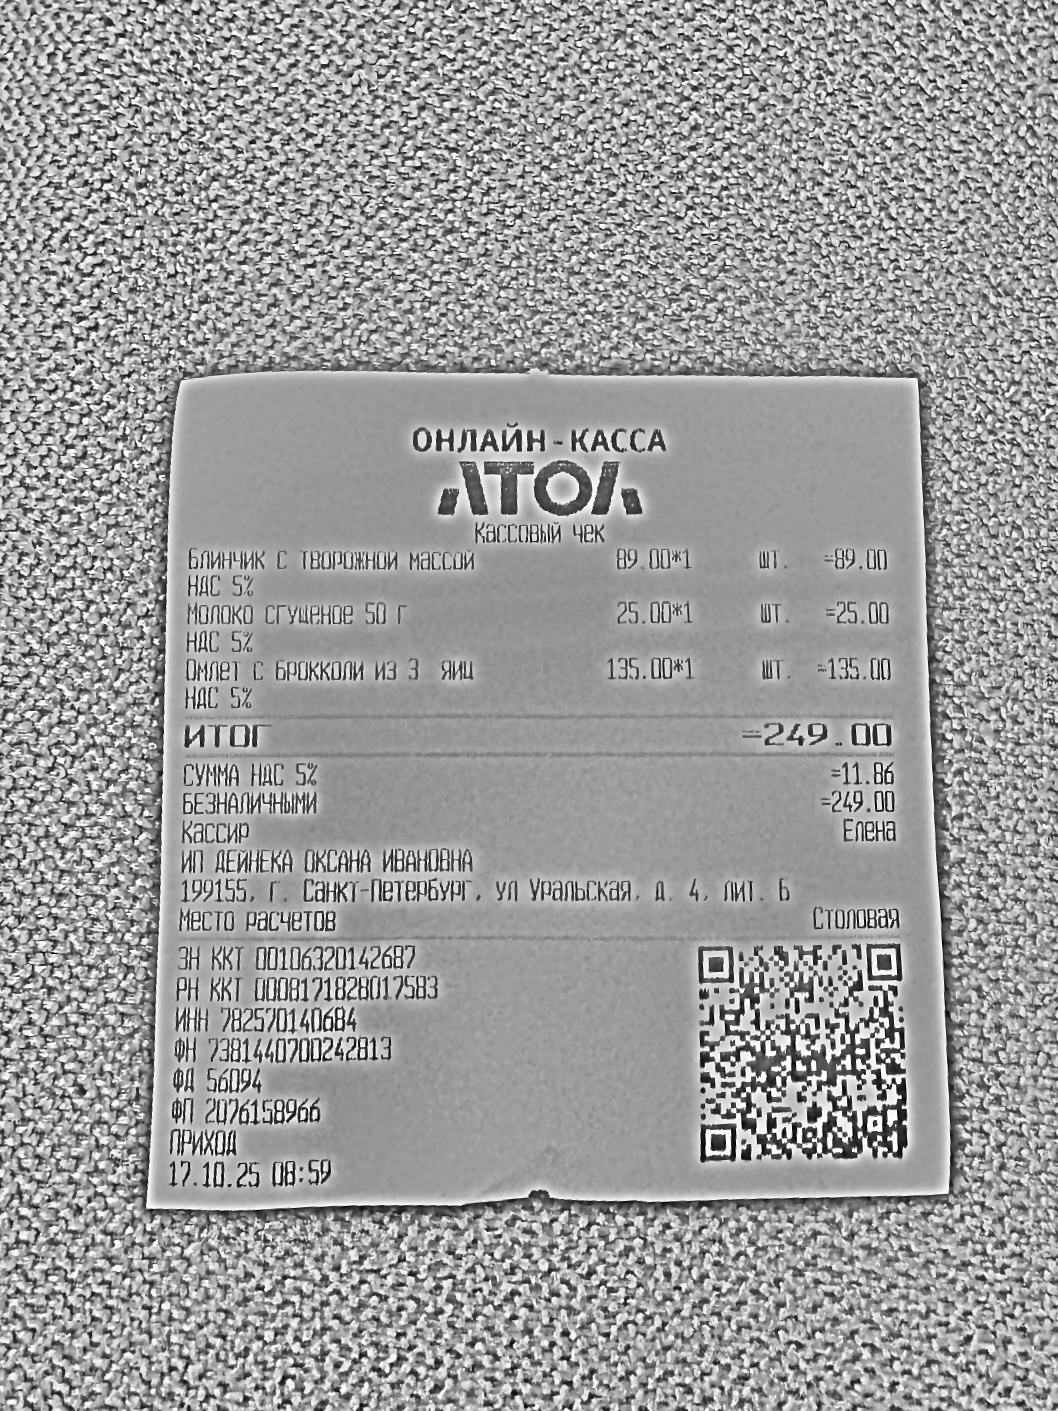
Продавец: ИП ДЕЙНЕКА ОКСАНА ИВАНОВНА
ИНН: 782570140684
Дата: 17.10.25
Товары: Блинчик с творожной массой; Молоко сгущеное 50 г; Омлет с брокколи из 3 яиц
Количество: 1; 1; 1
Цена: 89.00; 25.00; 135.00
Сумма: 89.00; 25.00; 135.00
Итого: 249.00